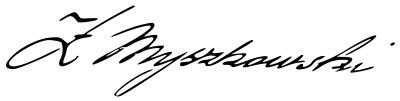
Signature of: zygmunt myszkowski